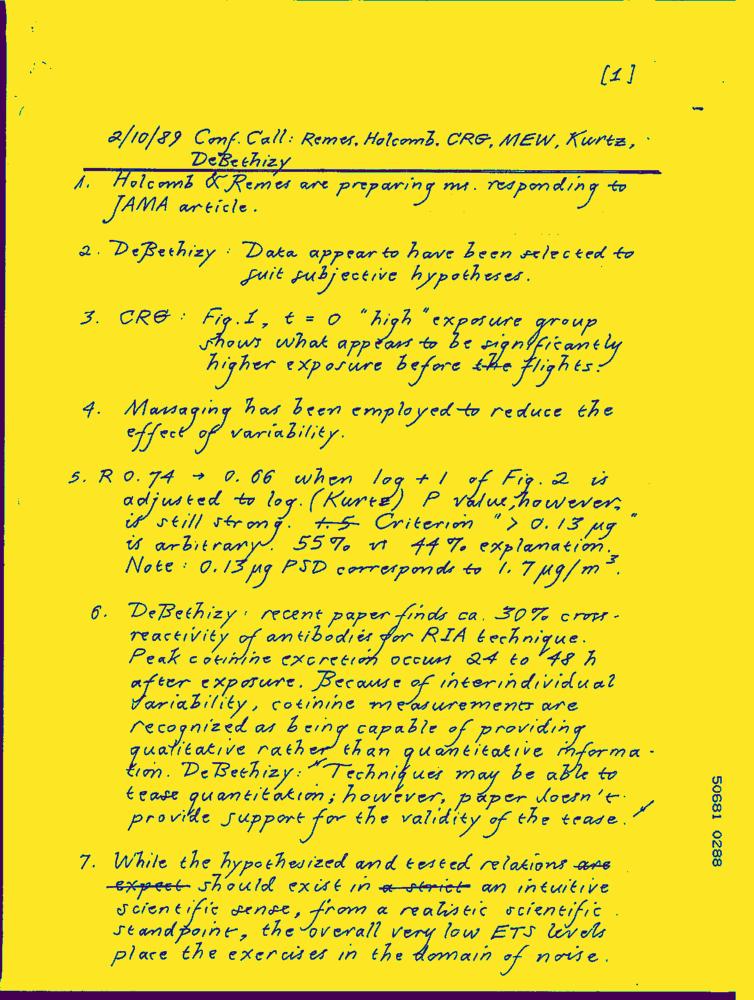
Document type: Hand-Written